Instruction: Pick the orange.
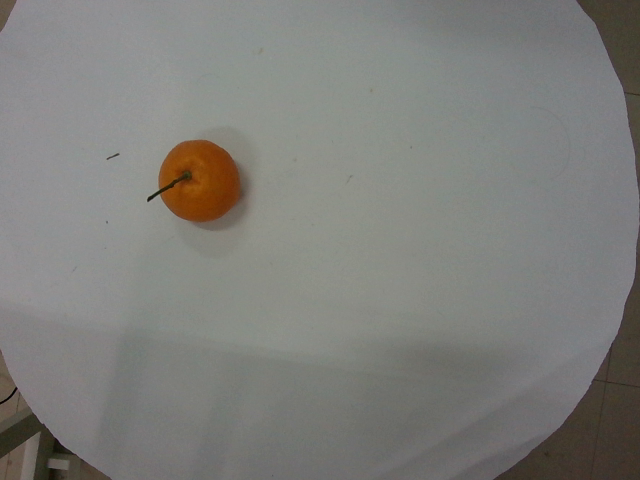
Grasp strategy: vertical